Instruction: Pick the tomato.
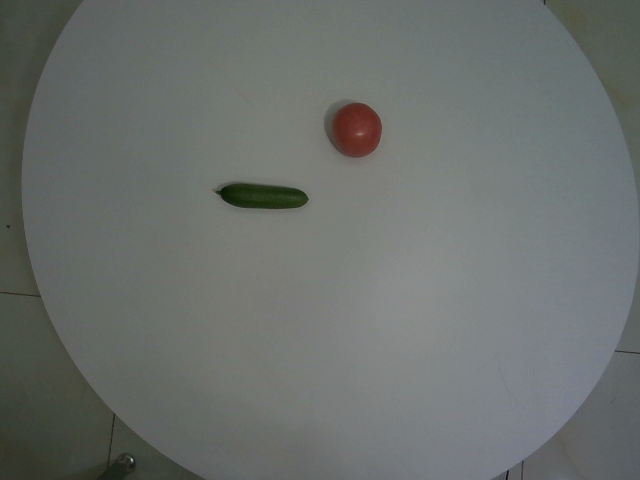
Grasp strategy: vertical